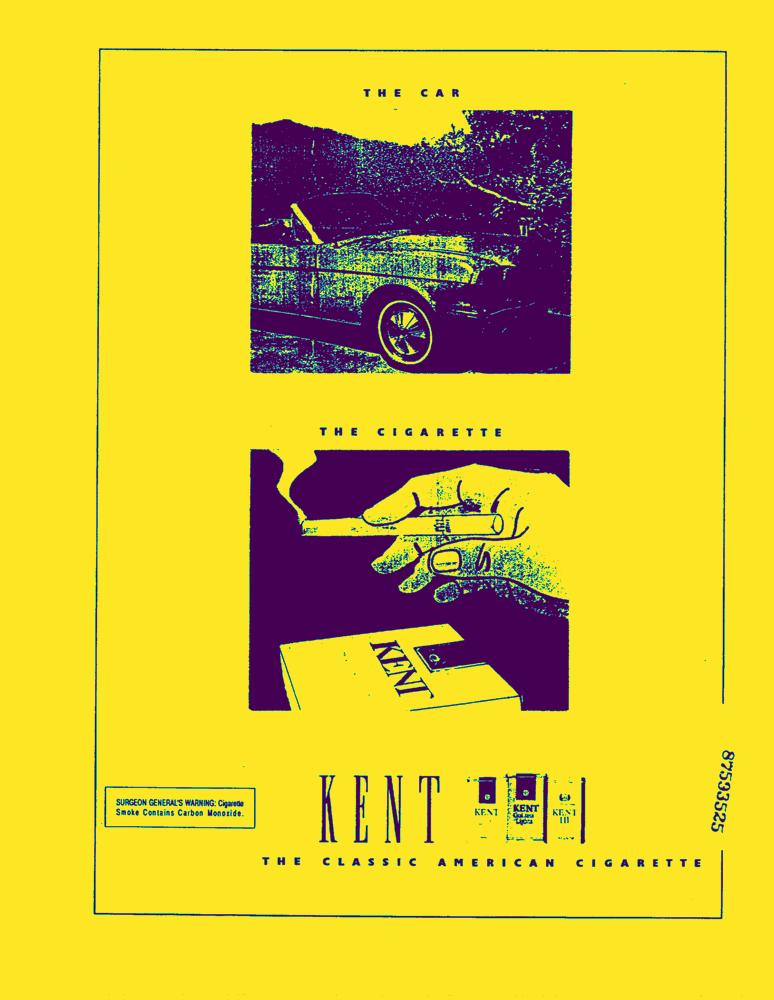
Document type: AD